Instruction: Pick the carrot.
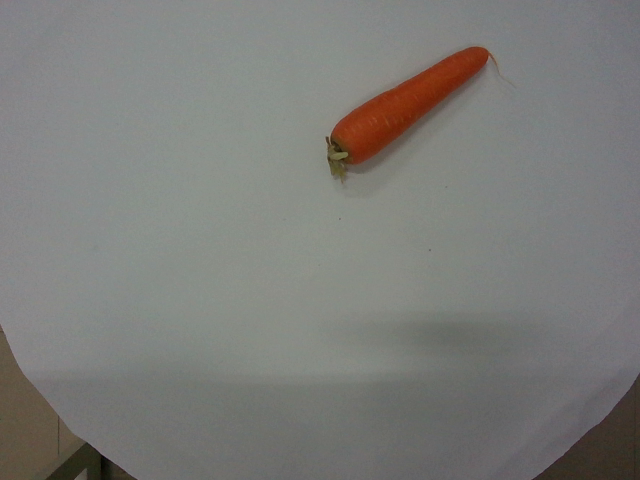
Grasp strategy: vertical